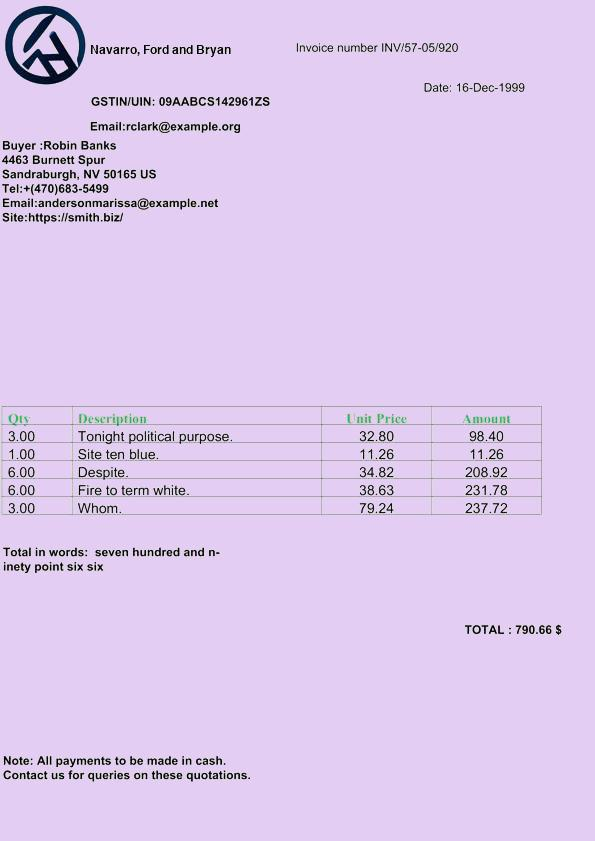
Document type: Invoice